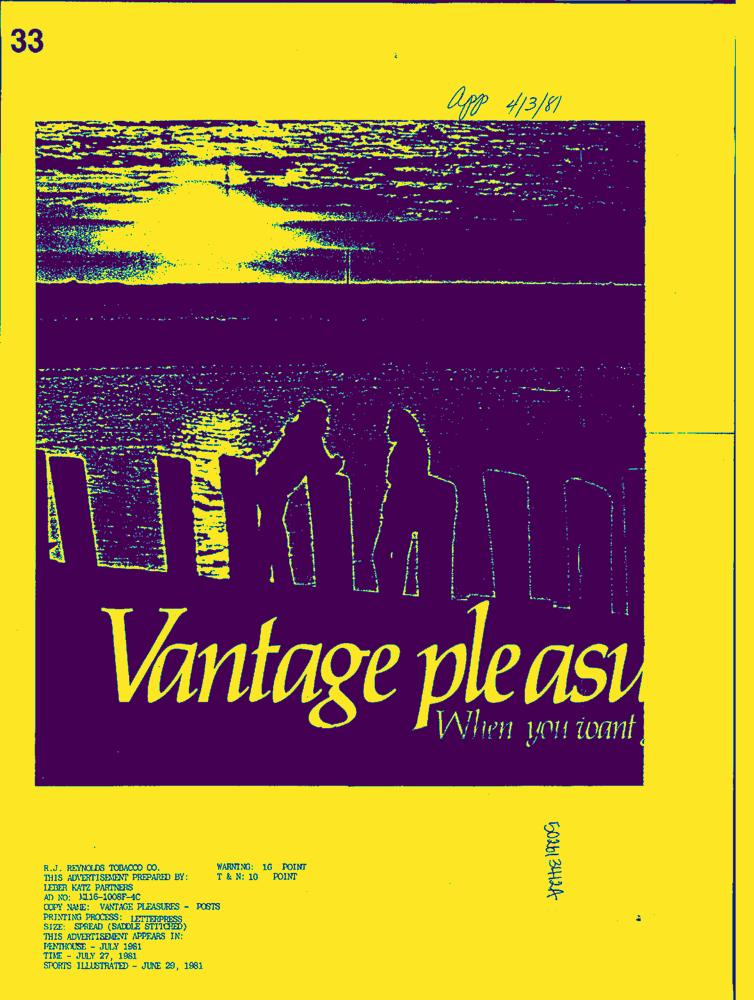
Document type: AD